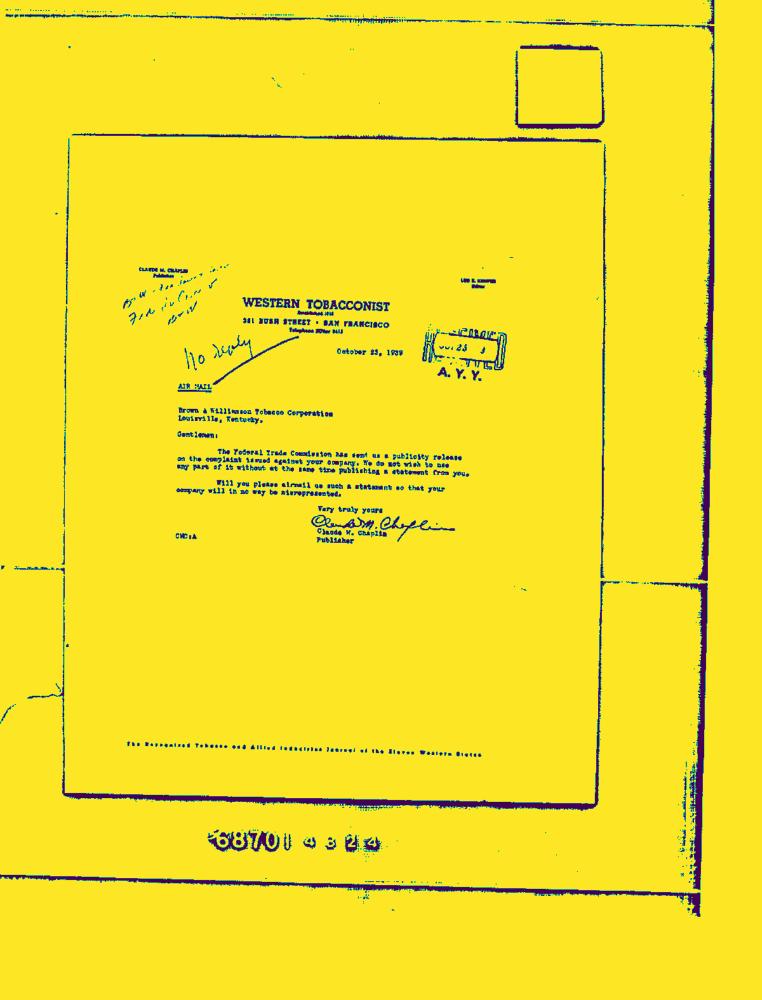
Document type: Letter-Doc